Question: Explain the disease:
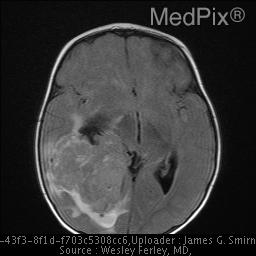
Answer: The disease is discussed as: Choroid Plexus Papilloma (WHO Grade I)
Choroid Plexus Carcinoma (WHO Grade III-IV)
Cell of Origin: Choroid plexus epithelium

Common Locations:
Adults - Fourth ventricle
Children - Lateral ventricle

Demographics: Children > Adults. 40-50% papillomas seen in first year of life, 85% < 5 yrs.  May be a congenital. Carcinomas usually seen only in pediatric age group.

Clinical Presentation: Hydrocephalus with headaches

Histology: Papillomas have characteristic lobulated gross appearance. Most are well-differentiated and may resemble normal choroid plexus, however, anaplastic transformation may occur. Parenchymal invasion suggests carcinoma, but can be seen with benign tumors as well.

Transformation of papilloma into carcinoma has been reported.

Special Stains: Cytokeratin distinguishes CPP from ependymoma; Prealbumin (transthyretin) may be helpful (although choroid metastases may also stain positive)
Progression: CSF seeding may occur in both papillomas and carcinomas.

Radiology: Well-demarcated intraventricular (or cerebellopontine angle) mass with hydrocephalus. Calcification especially frequent in fourth ventricular tumors. In adult patients the fourth ventricle is more common. The tumor is attached to the choroid plexus.

Comments: Hydrocephalus may reflect multiple factors, including CSF over-production, ventricular obstruction, and impaired CSF reabsorption. Can present as a congenital brain tumor or neoplasm.

===================================================
[REF 1]
"Choroid plexus tumours are rare epithelial brain tumours and limited information is available regarding their biology and the best treatment. A meta-analysis was done to determine prognostic factors and the influence of various treatment modalities. A thorough review of the medical literature (1966-1998) revealed 566 well-documented choroid plexus tumours. These were entered into a  database, which was analysed to determine prognostic factors and treatment modalities. Most patients with a supratentorial tumour
 were children, while the most common sites in adults were the fourth ventricle and the cerebellar pontine angle. Cerebellar pontine angle tumours were more frequently benign. Histology was the most important prognostic factor, as one, five, and 10-year projected survival rates were 90, 81, and 77% in choroid plexus-papilloma (n=353) compared to only 71, 41, and 35% in choroid plexus-carcinoma respectively (P<0.0005). Surgery was prognostically relevant for both choroid plexus-papilloma (P=0.0005) and choroid plexus-carcinoma (P=0.0001). Radiotherapy was associated with significantly better survival in choroid plexus-carcinomas.

Eight of 22 documented choroid plexus-carcinomas responded to chemotherapy. Relapse after primary treatment was a poor prognostic factor in choroid plexus-carcinoma patients but not in choroid plexus-papilloma patients. Treatment of choroid plexus tumours should start with radical surgical resection. This should be followed by adjuvant treatment in case of choroid plexus-carcinoma, and a "wait and see" approach in choroid plexus-papilloma. Copyright 2002 Cancer Research UK"